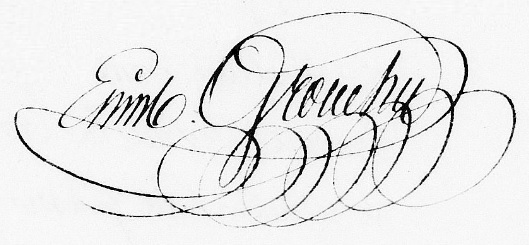
Signature of: emmanuel de grouchy marquis de grouchy